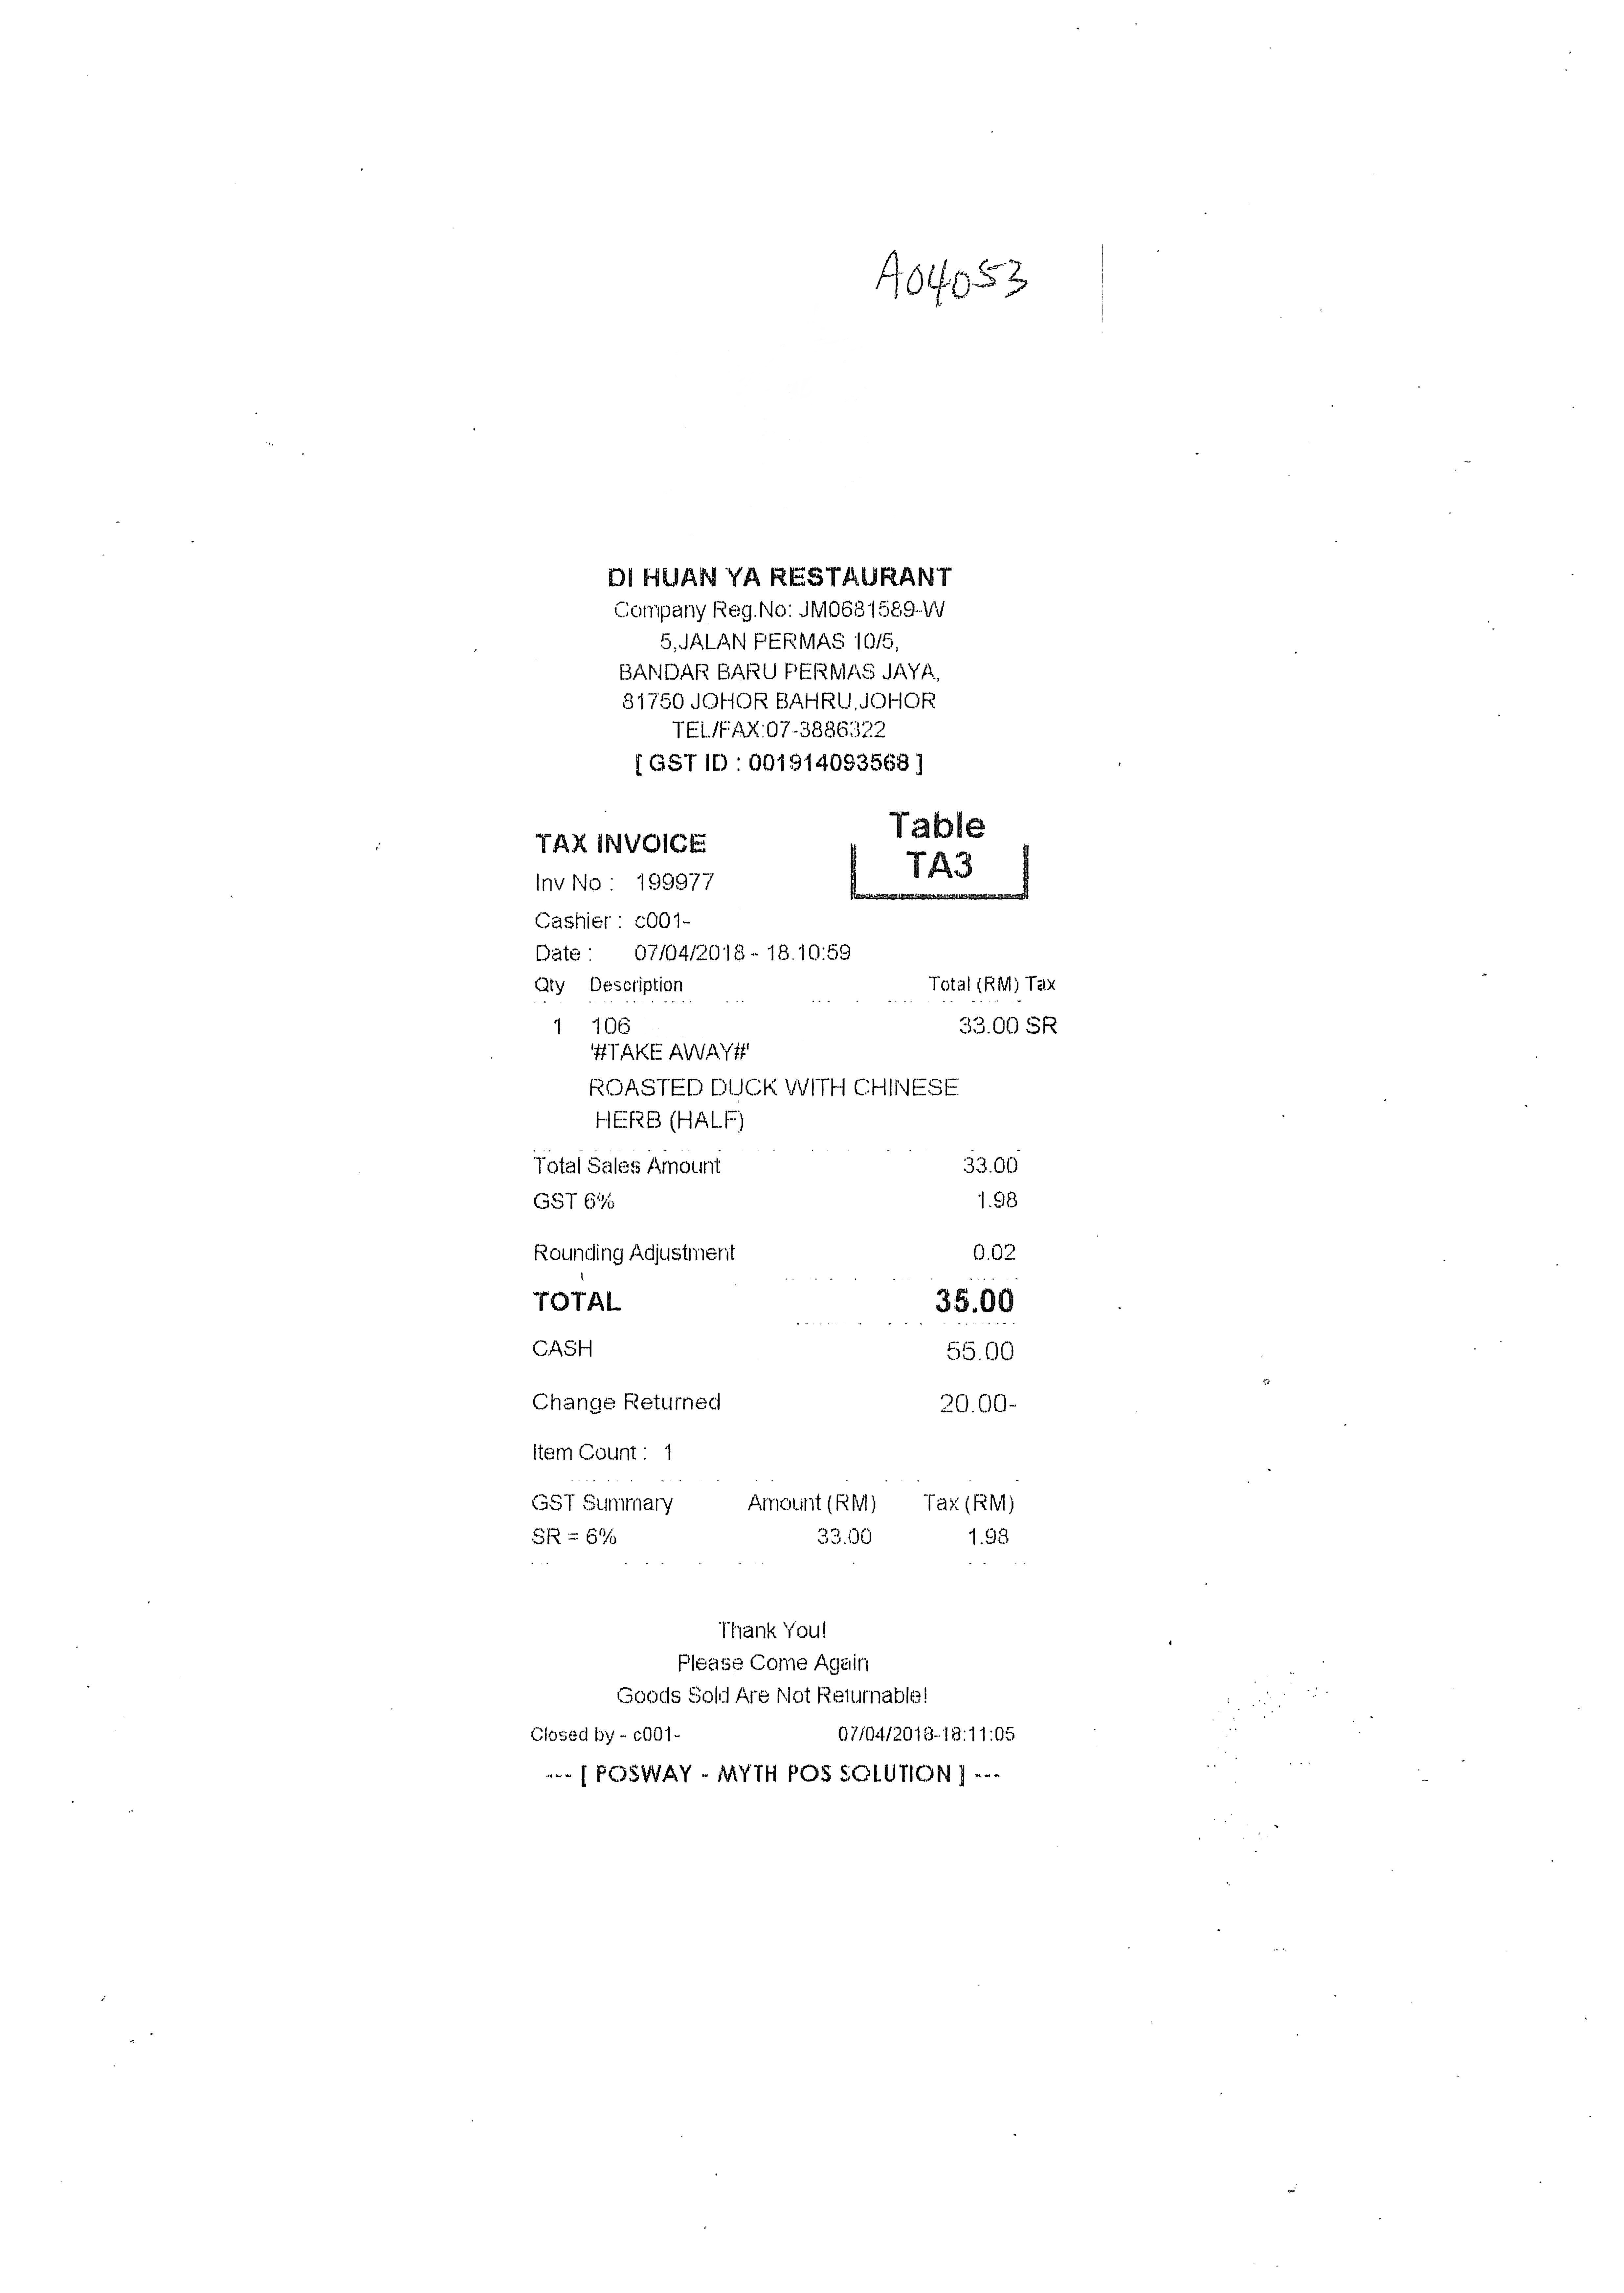
DI HUAN YA RESTAURANT
COMPANY REG.NO: JM0681589-W
5,JALAN PERMAS 10/5,
BANDAR BARU PERMAS JAYA,
81750 JOHOR BAHRU,JOHOR
TEL/FAX:07-3886322
[GST ID : 001914093568]
TAX INVOICE
TABLE
TA3
INV NO :
199977
CASHIER : C001-
DATE :
07/04/2018 - 18.10:59
QTY
DESCRIPTION
TOTAL(RM) TAX
1
106
33.00 SR
'#TAKE AWAY#'
ROASTED DUCK WITH CHINESE
HERB (HALF)
TOTAL SALES AMOUNT
33.00
GST 6%
1.98
ROUNDING ADJUSTMENT
0.02
TOTAL
35.00
CASH
55.00
CHANGE RETURNED
20.00-
ITEM COUNT: 1
GST SUMMARY
AMOUNT(RM)
TAX(RM)
SR = 6%
33.00
1.98
THANK YOU!
PLEASE COME AGAIN
GOODS SOLD ARE NOT RETURNABLE!
CLOSED BY - C001-
07/04/2018-18:11:05
[POSWAY - MYTH POS SOLUTION]